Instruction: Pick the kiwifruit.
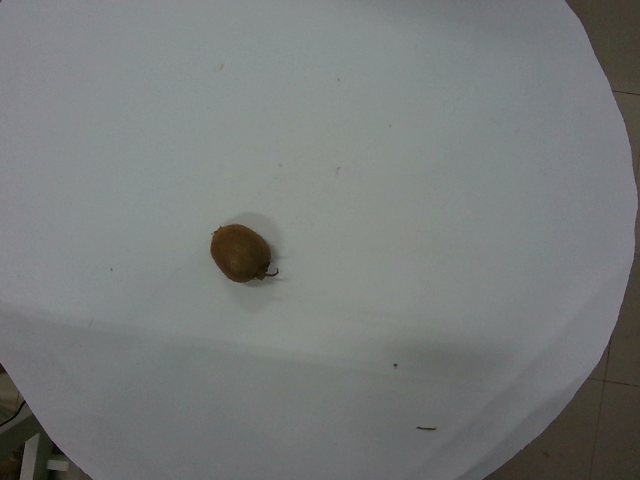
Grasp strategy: vertical